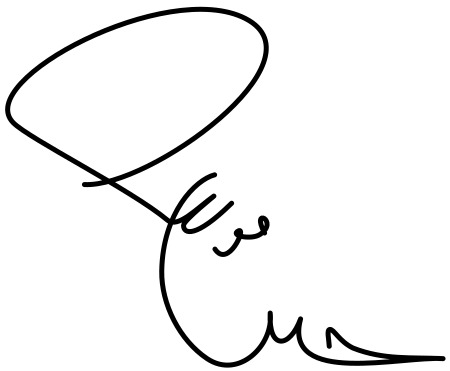
Signature of: mir hossein mousavi